Question: What is the filing due date as per the document?
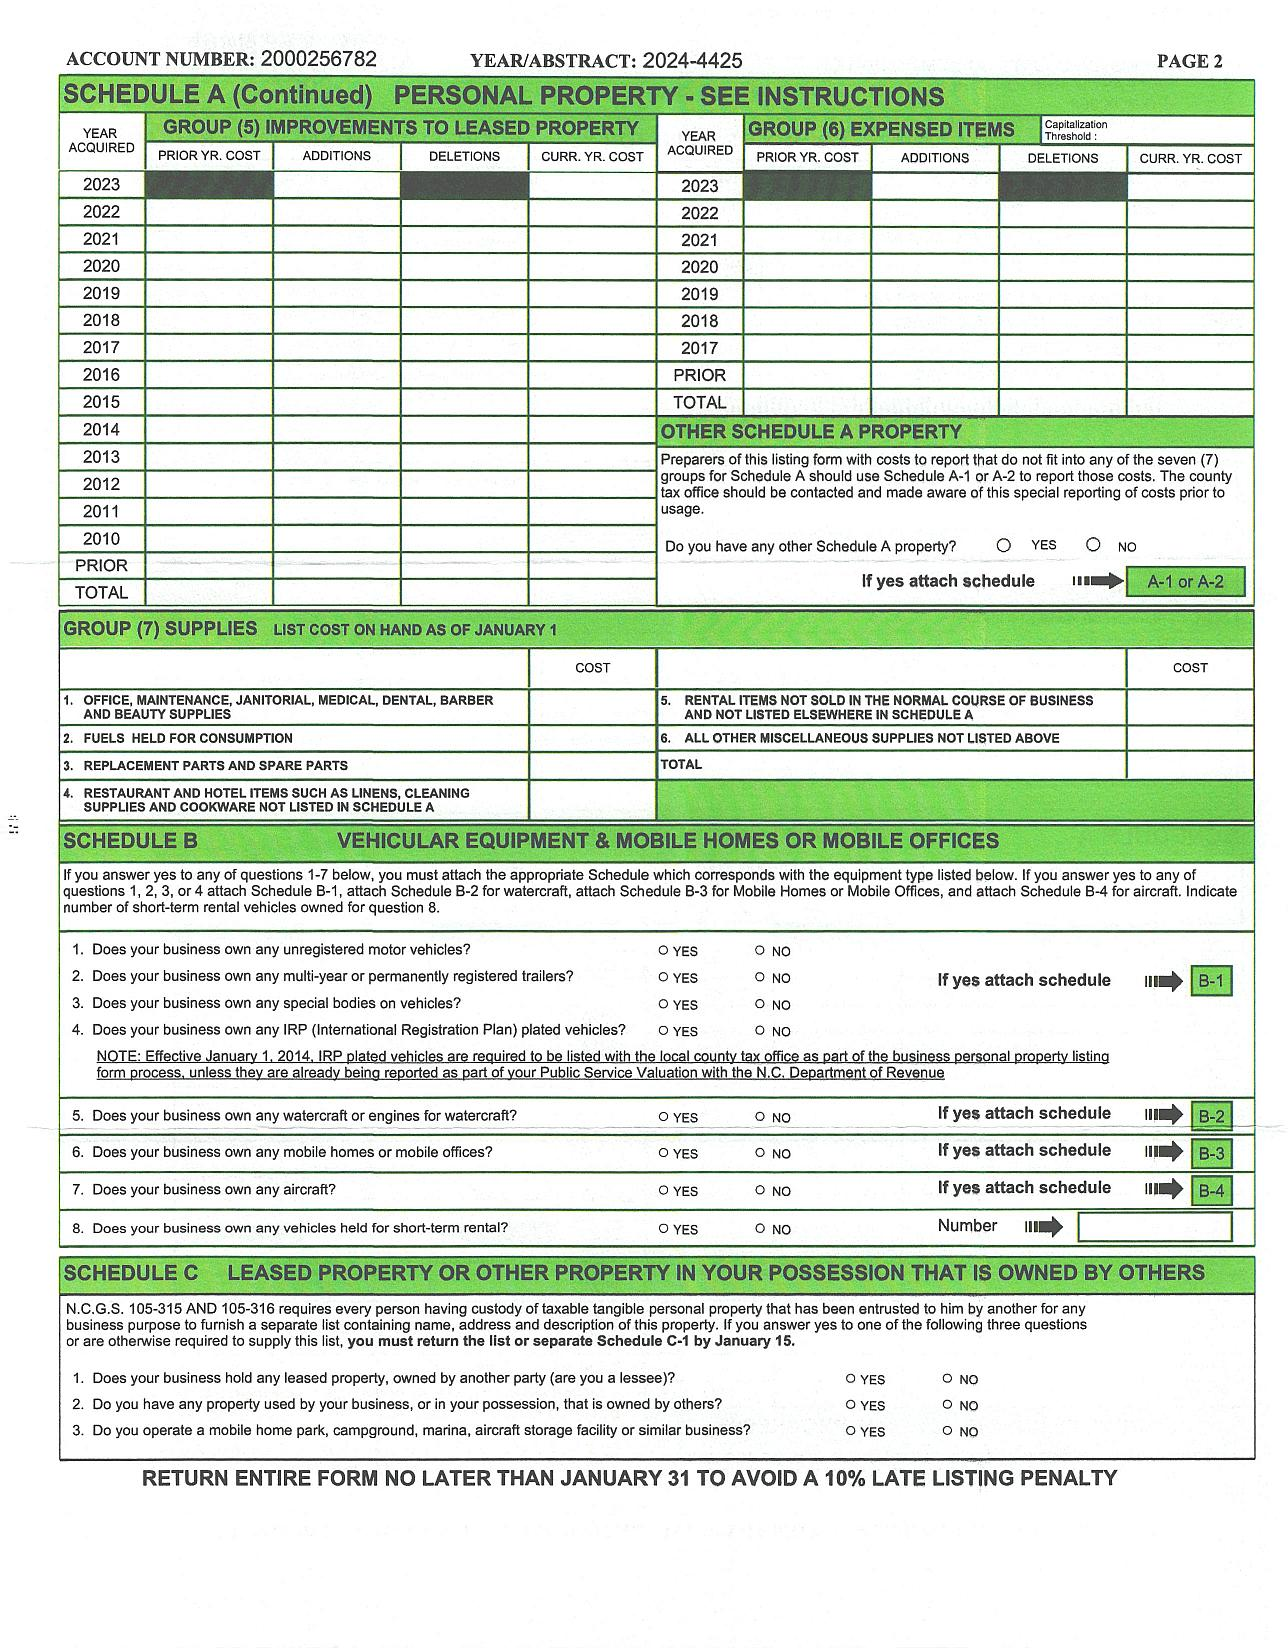
Answer: "31-Jan"